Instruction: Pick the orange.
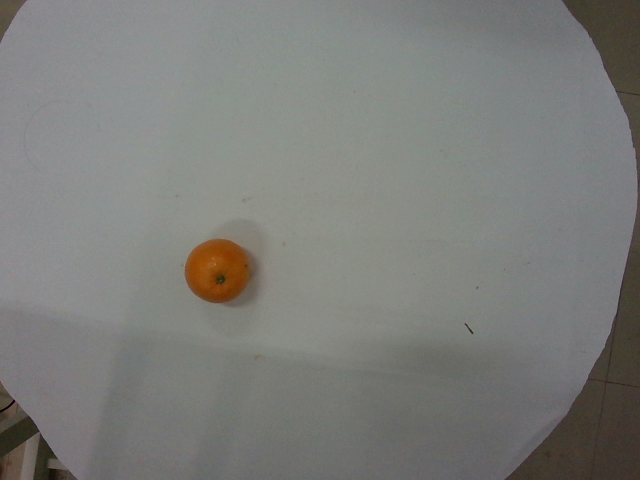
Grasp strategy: vertical